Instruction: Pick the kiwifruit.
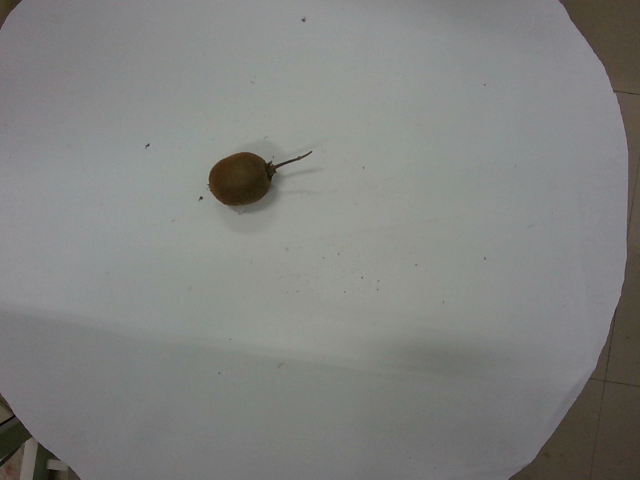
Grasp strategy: vertical